Retrieve the amount in words, amount in figures, name of the payee, date on the cheque, and the bank name from the image.
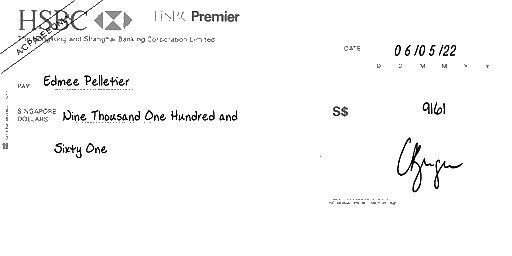
amt_in_words: Nine Thousand One Hundred and Sixty One
amt_in_figures: 9161
payee_name: Edmee Pelletier
bank_name: HSBC
cheque_date: 06/05/22